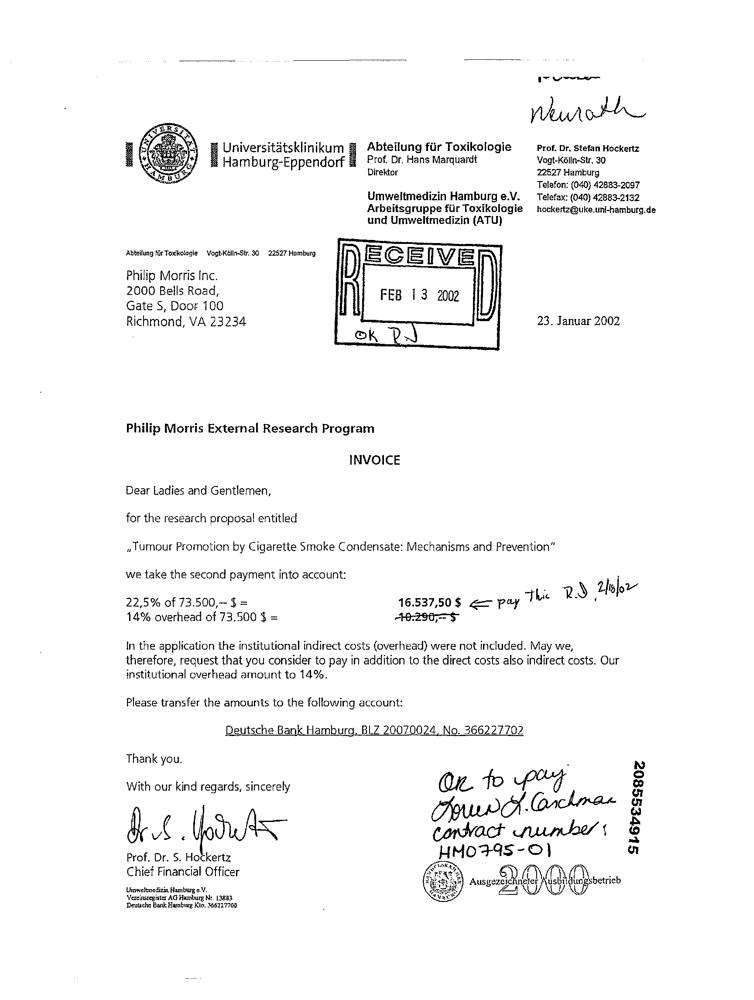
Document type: Invoice